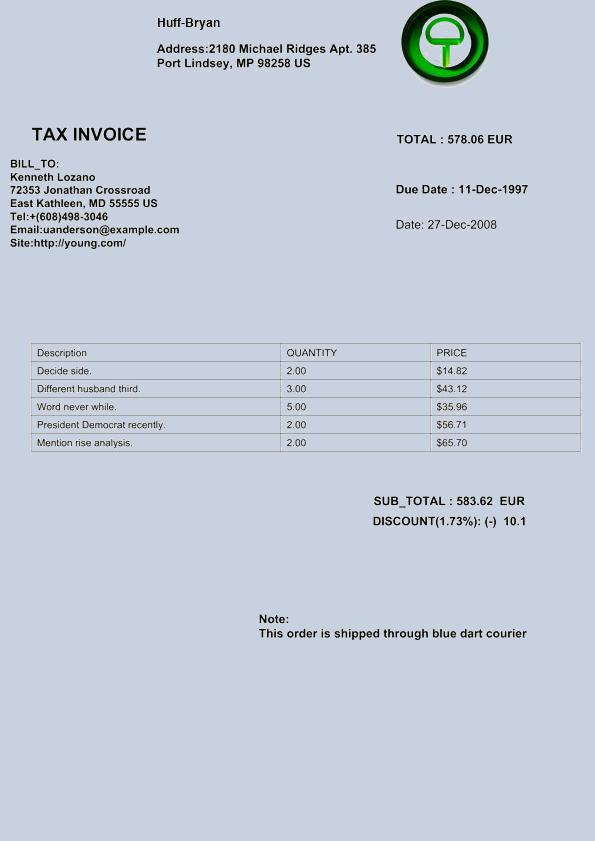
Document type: Invoice